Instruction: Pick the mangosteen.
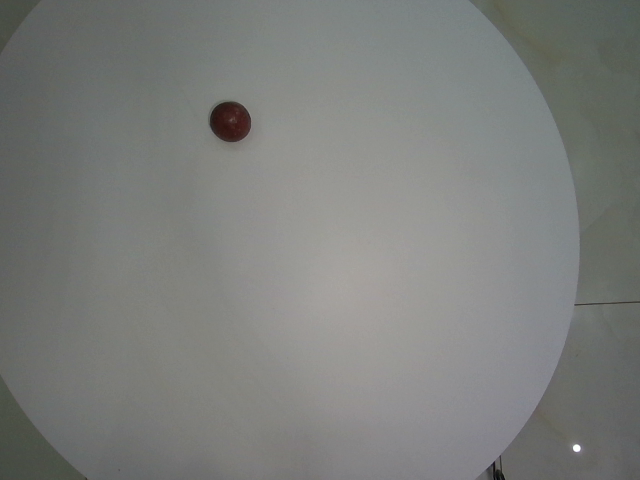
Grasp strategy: vertical